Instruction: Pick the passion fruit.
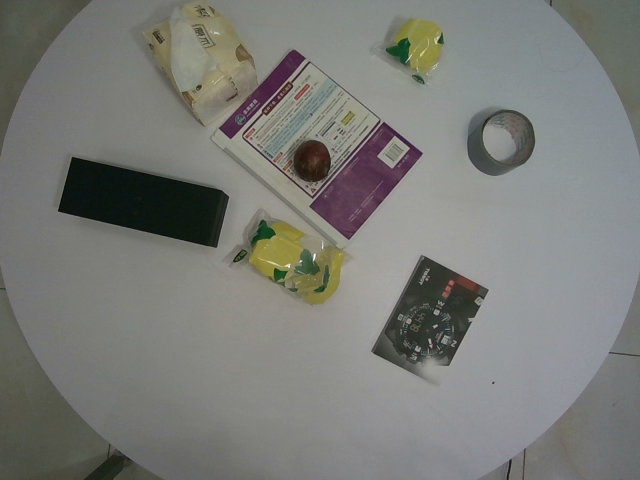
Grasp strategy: vertical